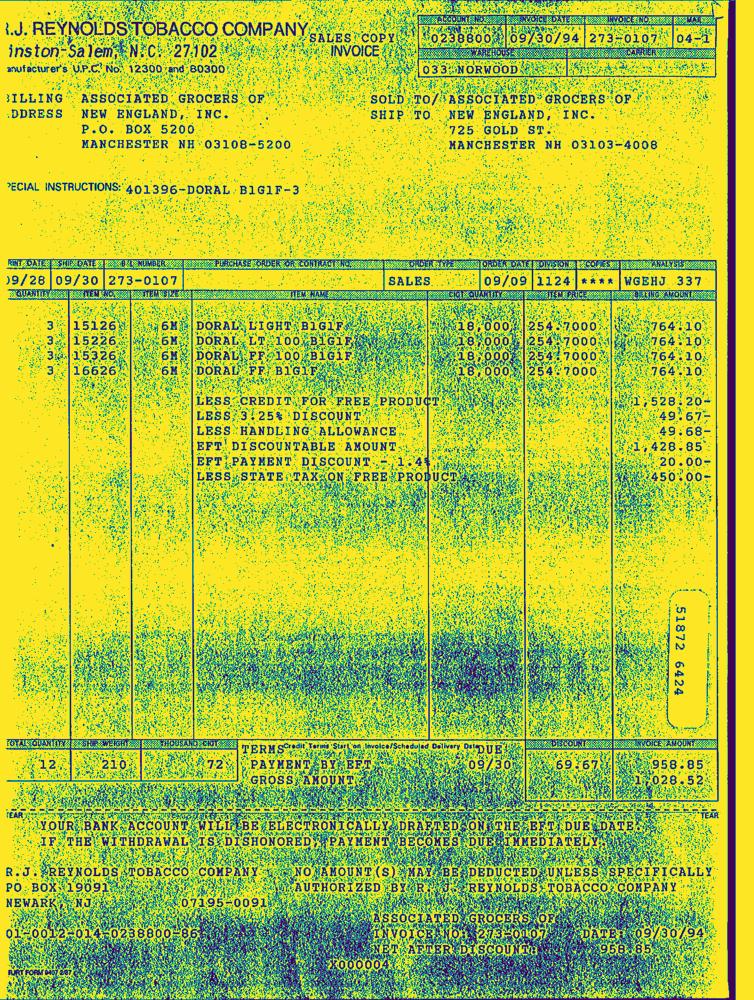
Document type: Invoice-Doc